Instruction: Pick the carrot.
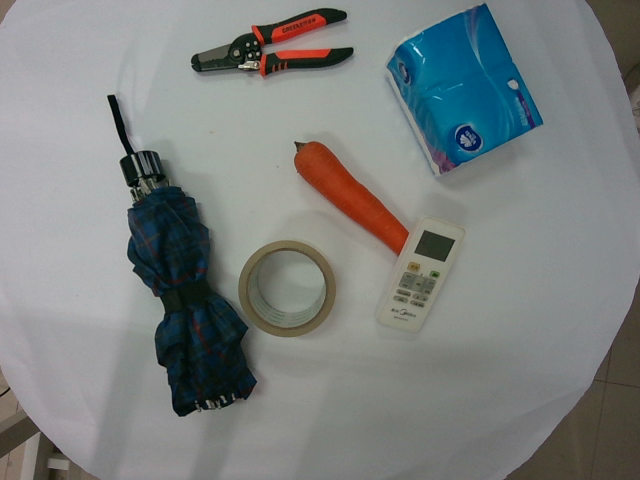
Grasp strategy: vertical